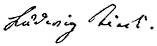
Signature of: ludwig tieck